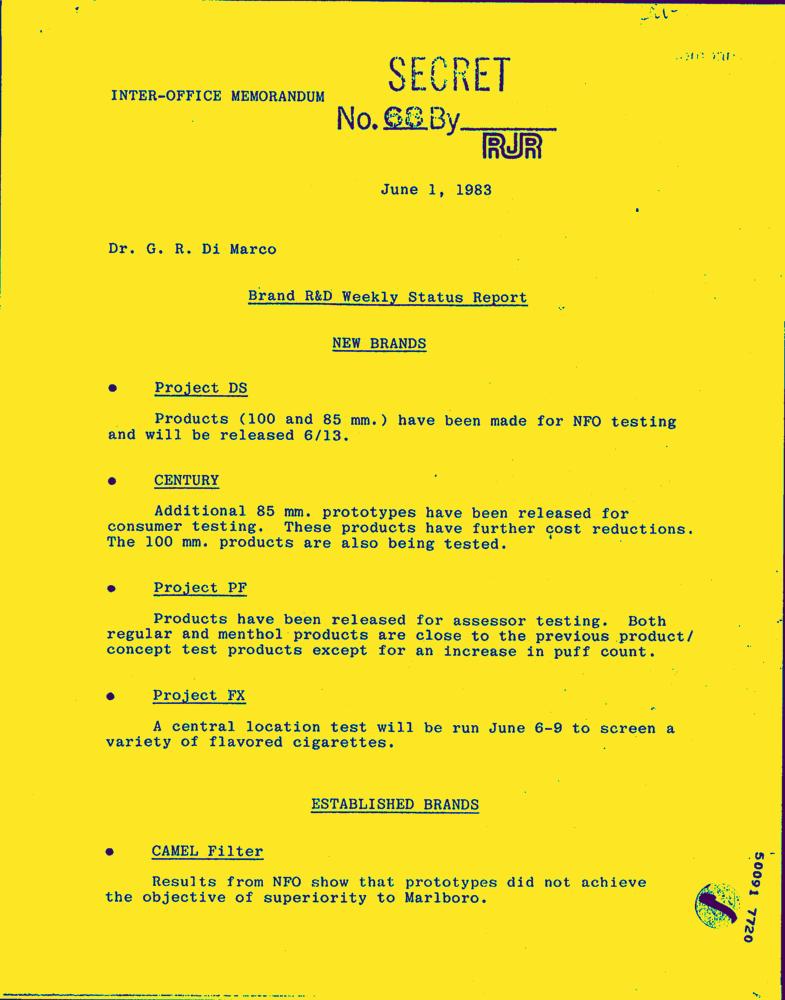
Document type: Letter-Doc